Identify and extract the amount in words, amount in numbers, payee name, cheque date, and bank name from the image.
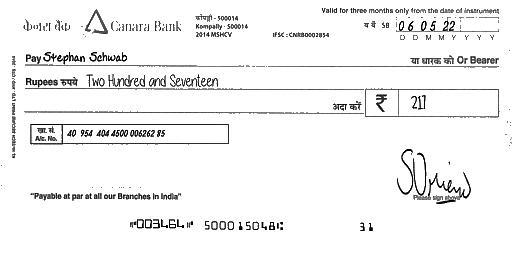
amt_in_words: Two Hundred and Seventeen
amt_in_figures: 217
payee_name: Stephan Schwab
bank_name: Canara Bank
cheque_date: 06/05/22